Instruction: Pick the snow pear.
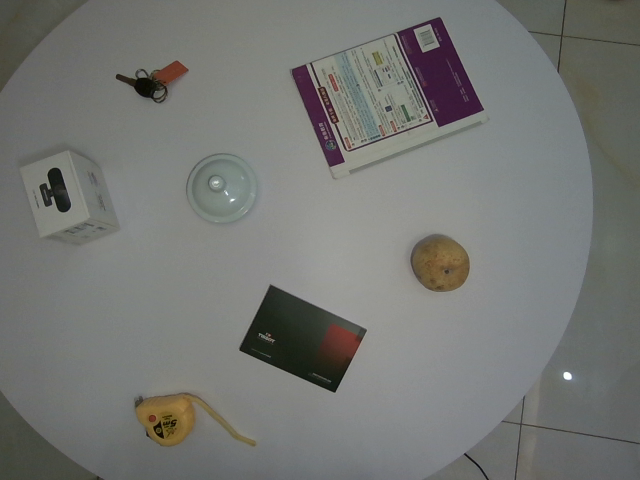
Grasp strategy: vertical